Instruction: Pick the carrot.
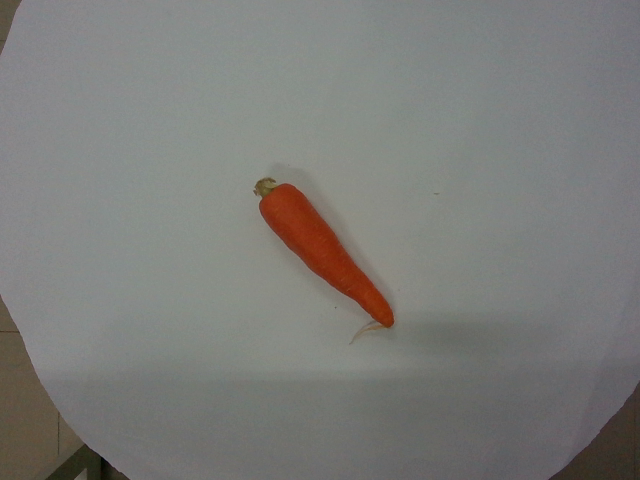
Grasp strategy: vertical